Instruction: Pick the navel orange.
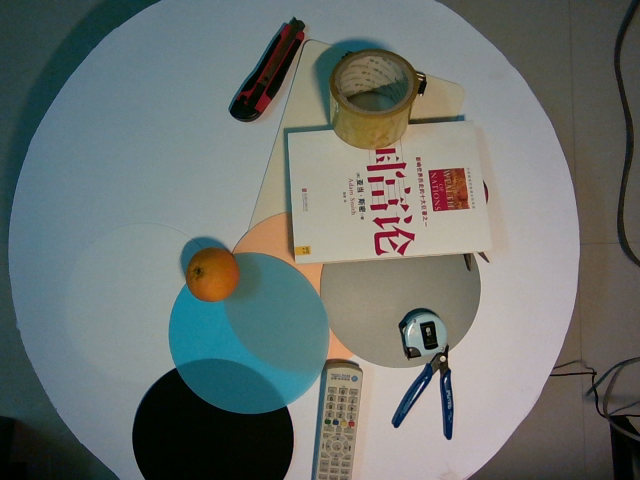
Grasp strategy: vertical